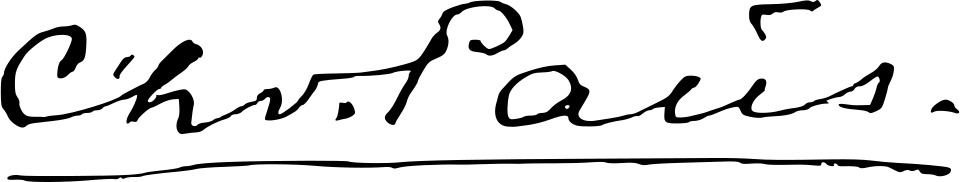
Signature of: christopher de paus